Question: What is the filing due date as per the document?
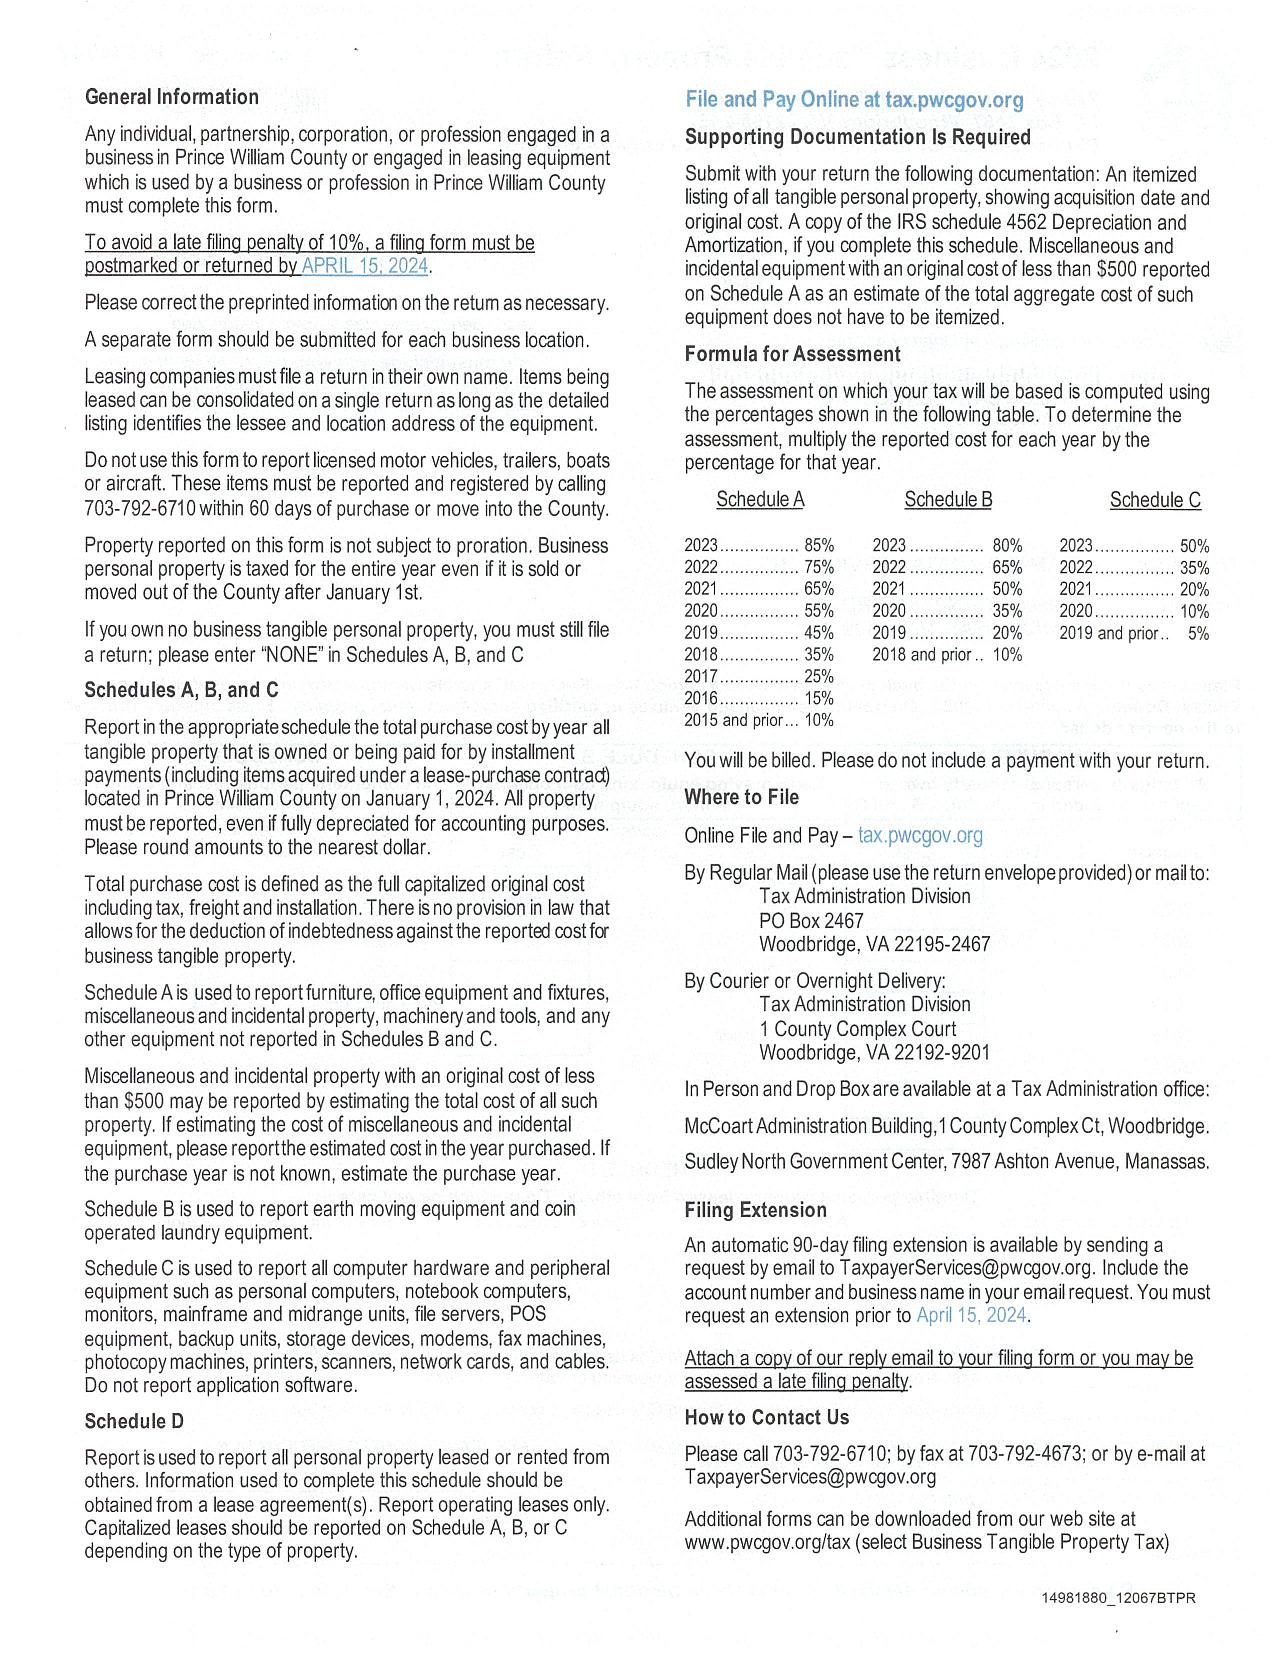
Answer: "15-Apr-24"